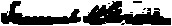
Signature of: samuel harrison greene